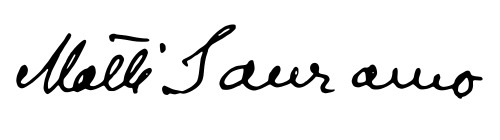
Signature of: matti sauramo